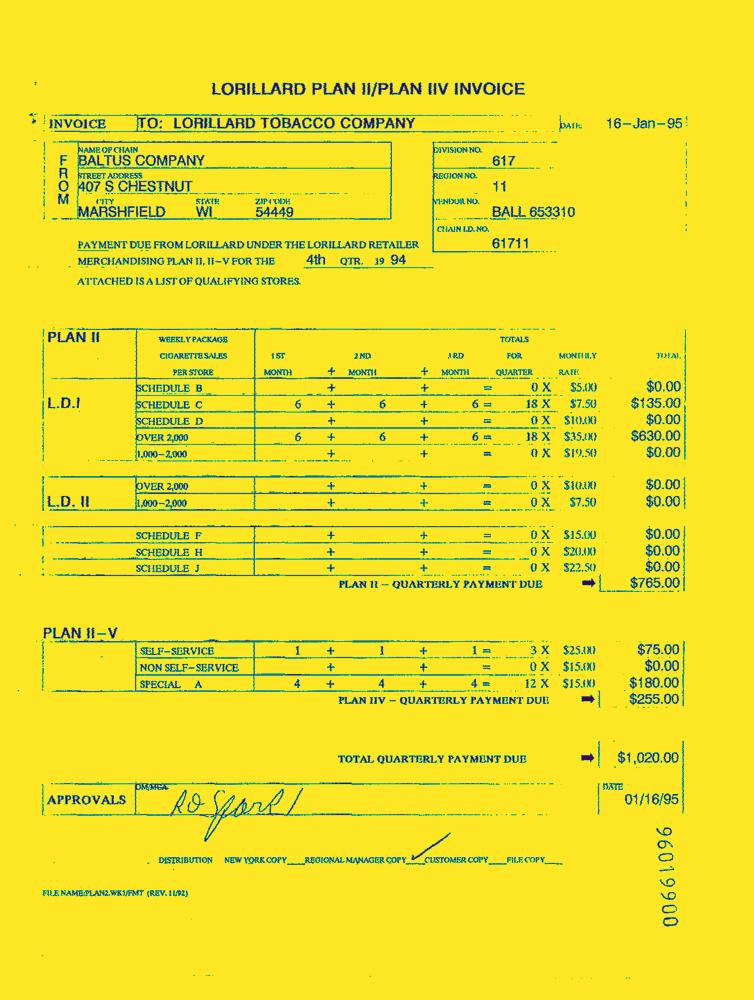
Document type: Invoice-Doc